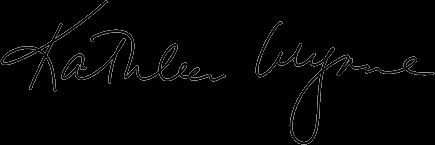
Signature of: kathleen wynne